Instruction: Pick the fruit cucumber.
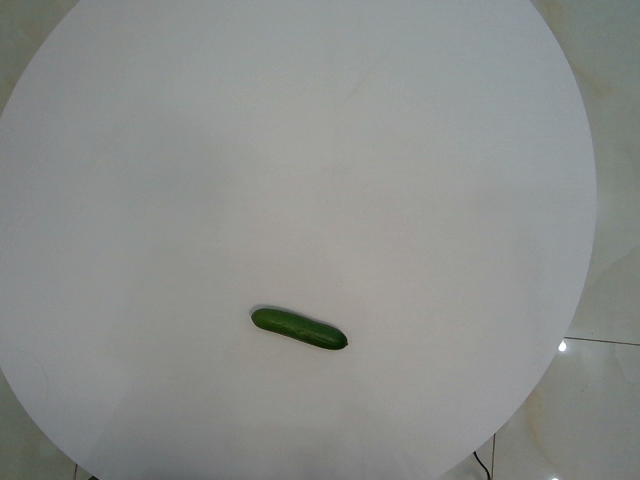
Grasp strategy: vertical